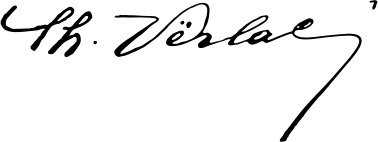
Signature of: shefqet vërlaci